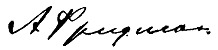
Signature of: alexander friedmann